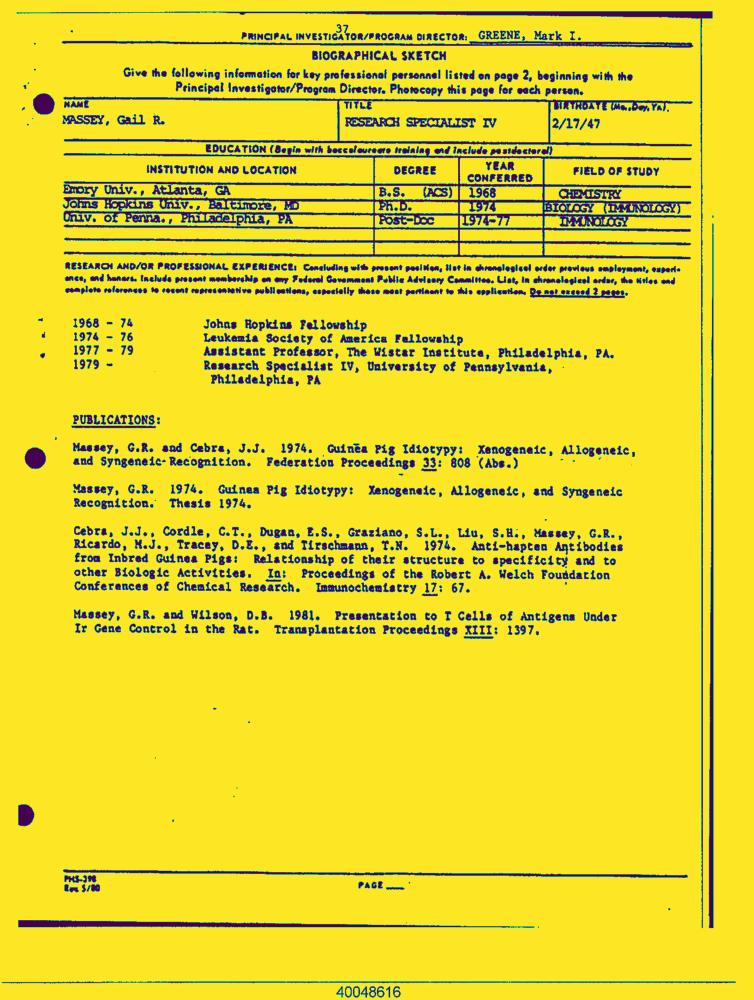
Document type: Resume-Doc